Question: Describe the condition in detail:
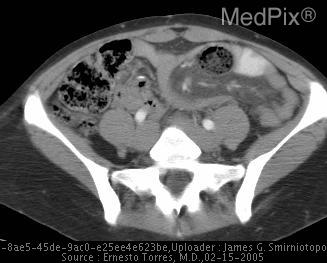
Answer: The disease is discussed as: Internal hernia is an uncommon cause of small bowel obstruction that may be increasing in frequency. Because the clinical diagnosis of internal hernia is difficult, imaging studies such as computed tomography (CT) and small bowel follow through play an important role. Transmesenteric hernia is the most common type and is usually related to prior abdominal surgery, especially with creation of a Roux-en-Y anastomosis (eg, liver transplantation, gastric bypass). CT may allow confident diagnosis in most cases.

When the small bowel herniates through a defect in the mesentery or omentum, the herniated bowel is compressed against the abdominal wall, with no overlying omental fat in most cases and at most levels of anatomic section through the herniated bowel. The herniated bowel tends to appear clustered and lies outside the colon, a reversal of the normal anatomic arrangement. As a result, the adjacent colon is displaced centrally (eg, transverse colon displaced dorsally, ascending colon displaced medially). There will be some degree of compression, crowding, displacement, and obstruction of both the bowel and blood vessels.

The herniated bowel may also twist within the hernia sac, which results in volvulus and a predisposition to bowel ischemia. Twisting of the mesenteric vessels, or the whirl sign, or twisting of the bowel itself is diagnostic of volvulus, and engorged blood vessels, mesenteric ascites, and bowel wall thickening suggest bowel ischemia.

CT signs most suggestive of transmesenteric hernia are those that depict the abnormal cluster of bowel loops along the periphery of the peritoneal cavity and lack of omental fat covering the clustered small bowel.